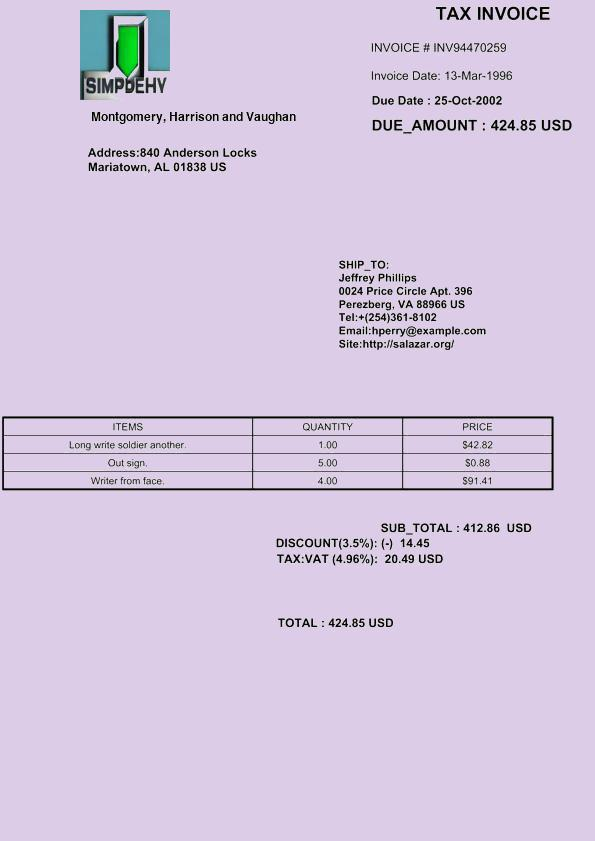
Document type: Invoice